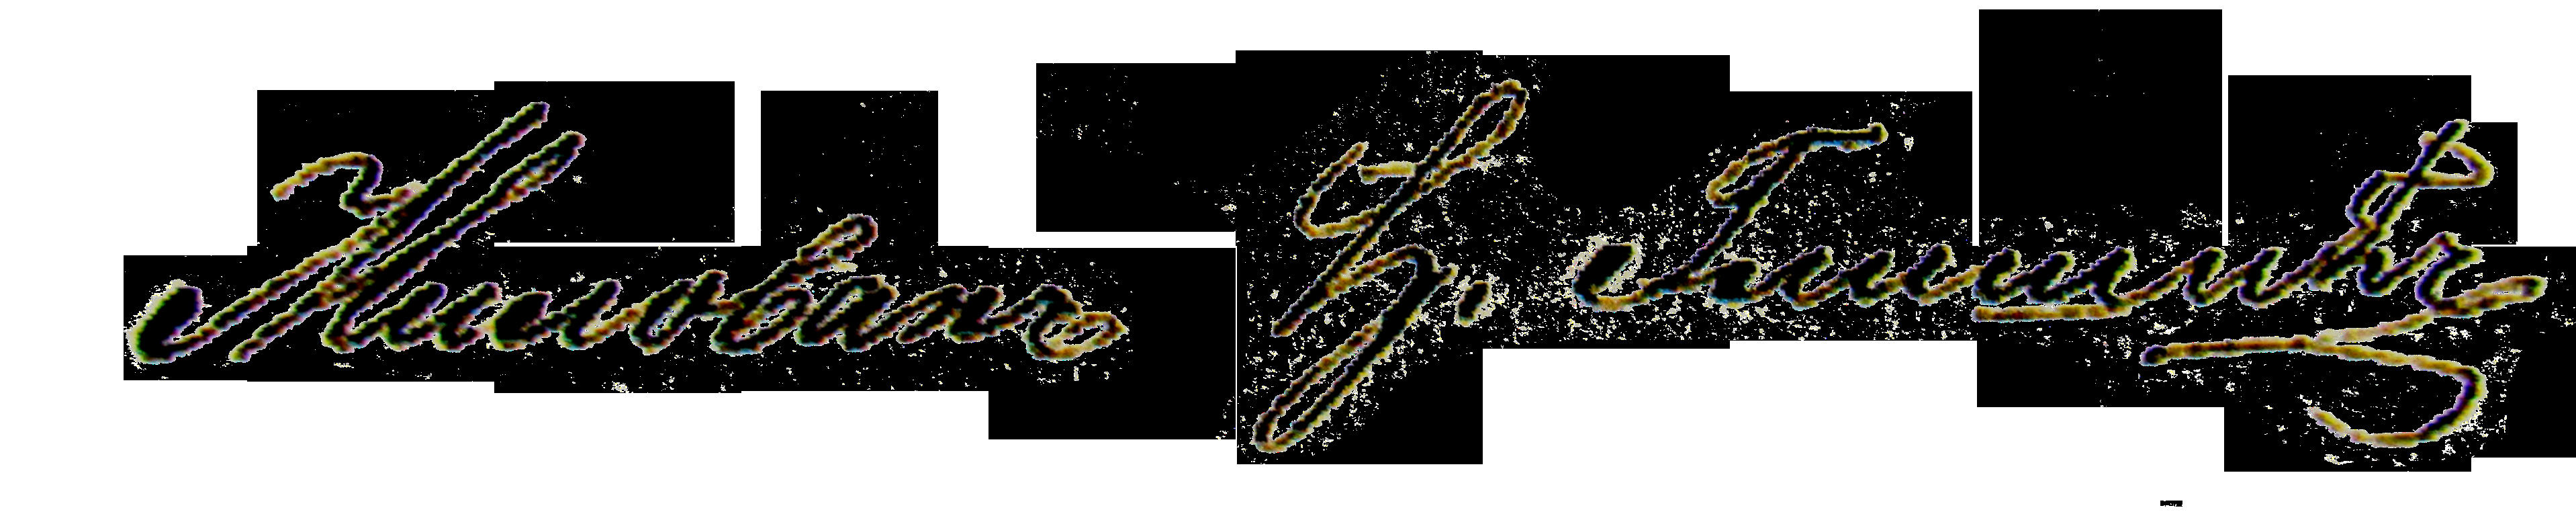
Signature of: milovan glišić